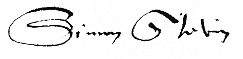
Signature of: simon stevin